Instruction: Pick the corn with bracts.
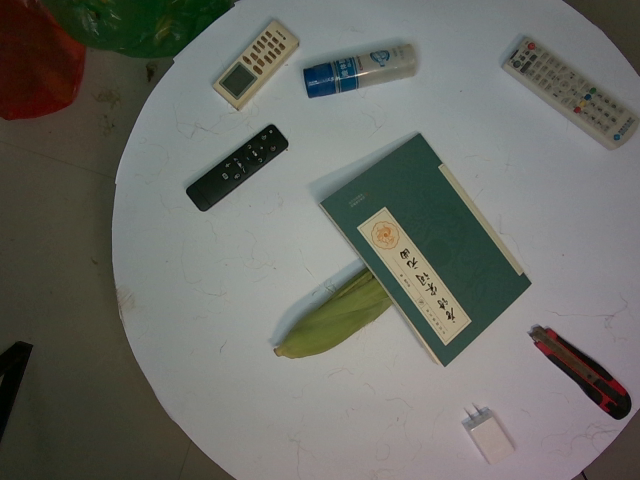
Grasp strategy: vertical